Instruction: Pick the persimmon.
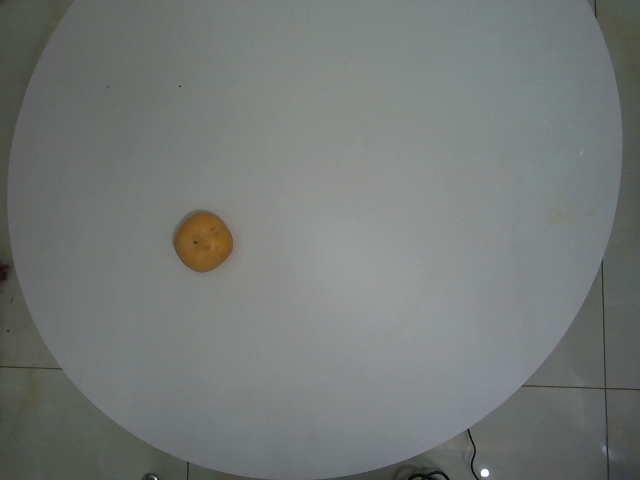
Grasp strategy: vertical